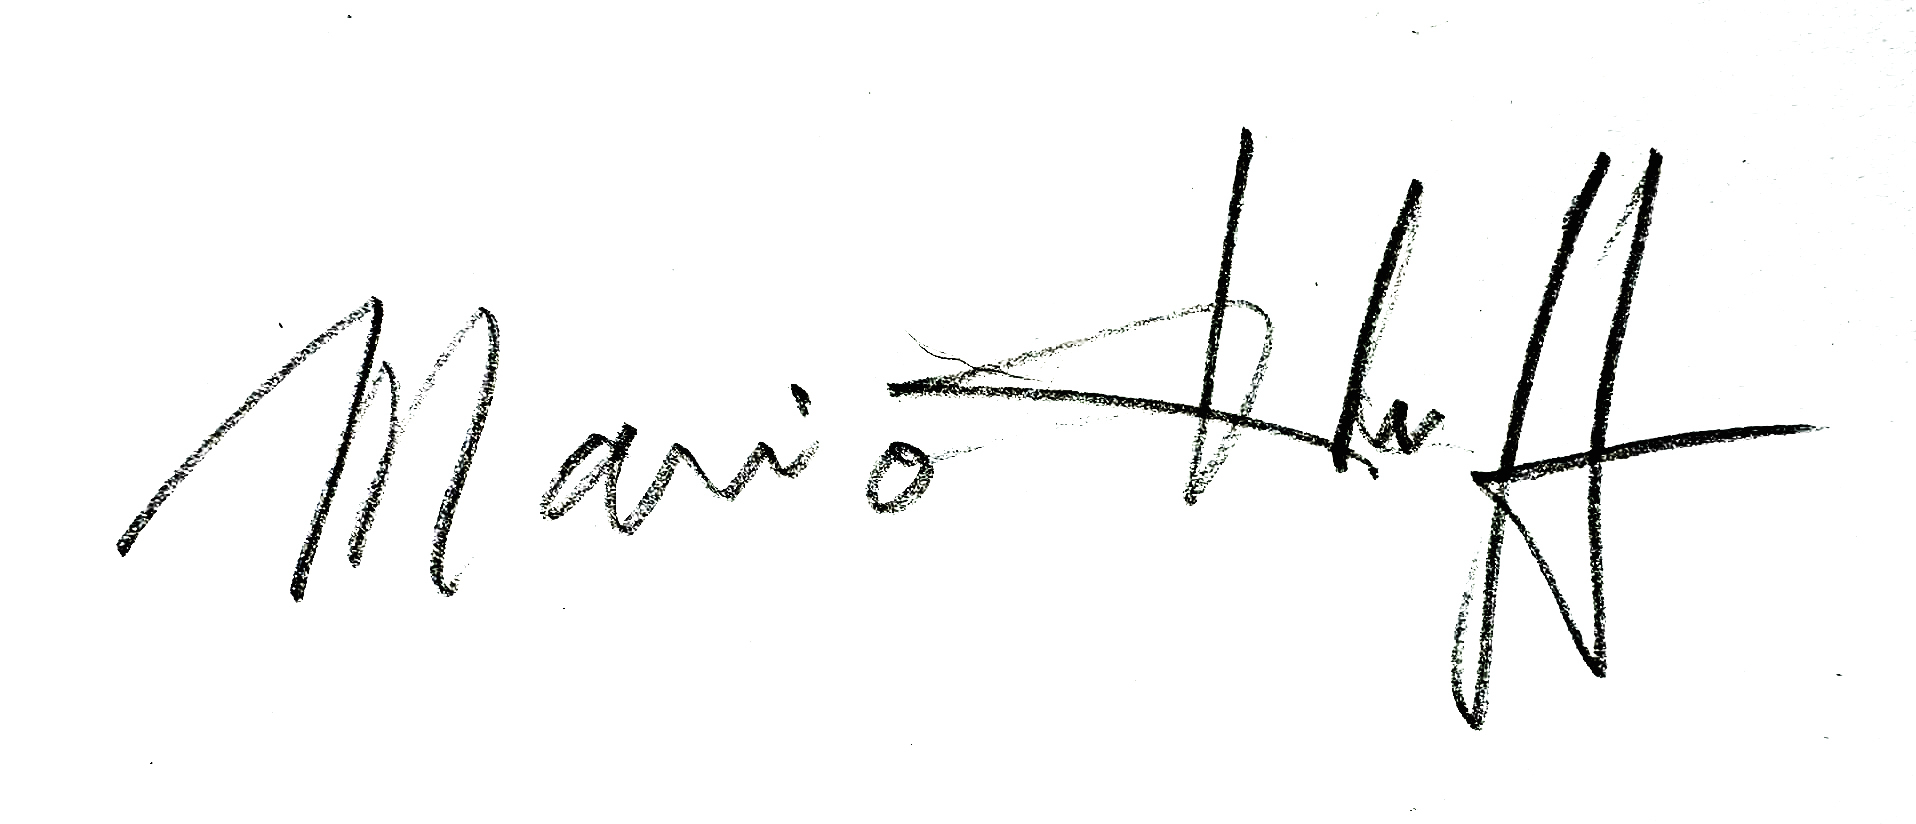
Signature of: mario kleff